Question: What might the diagnosis be?
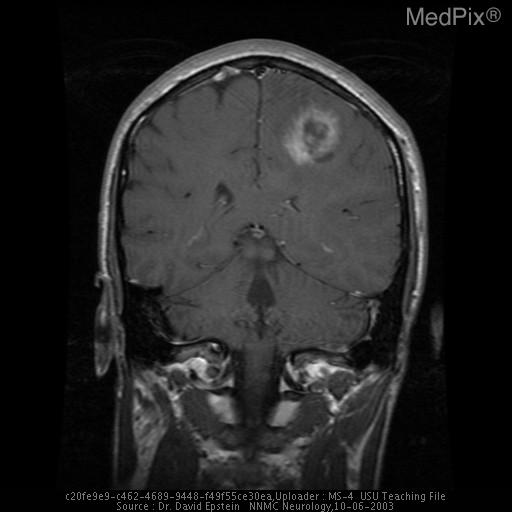
Answer: The possible diagnosis includes • Astrocytoma - Anaplastic (usually does not show 'cystic' or necrotic area)
• Glioblastoma Multiforme (usually brighter enhancement)
• Primary CNS Lymphoma (usually lower signal on T2W)
• Tumefactive Demyelination (usually does not show edema like this).